Question: Explain the disease:
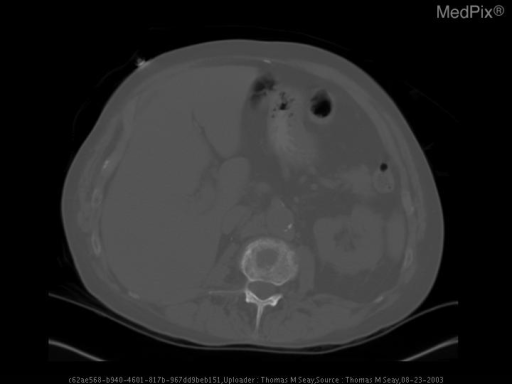
Answer: The disease is discussed as: Indium-111 oxine tagged WBC scanning is of utility in localizing an occult site of infection, particularly in the abdomen where uptake of Ga-67 citrate may be masked by bowel activity. However, for suspected osteomyelitis of the spine Ga-67 is superior to indium-WBC. The false negative rate of In-111 tagged WBCs in the diagnosis of spinal osteomyelitis is up to 40%. However, in this case the complaint of back pain in this patient with fever was actually elicited only after the In-111/WBC scan findings were known. In the case of a photopenic lesion of the spine with In-111/WBC the differential diagnosis is: osteomyelitis, infarction (late), metastasis, overlying hardware or bone resection, radiation effects, myelofibrosis, and Paget’s disease (lytic phase). In-111/WBC has a high accuracy in the diagnosis of osteomyelitis except for within the spine. Ga-67 uptake, while more sensitive for spinal osteomyelitis is less specific, being seen in any situation where there is bone turn over, to include fracture or osteomyelitis. In this case, MR was obtained to evaluate the photopenic lesion seen on the In-111/WBC scan. MR findings of osteomyelitis would include decreased SI in the marrow on T1, variable  SI on T2 and enhancement with gadolinium, all of which are seen in this case. However, findings that argue in favor of metastatic disease are the involvement of the pedicles, and sparing of the adjacent discs and surrounding tissues.